Question: What was observed in the imaging?
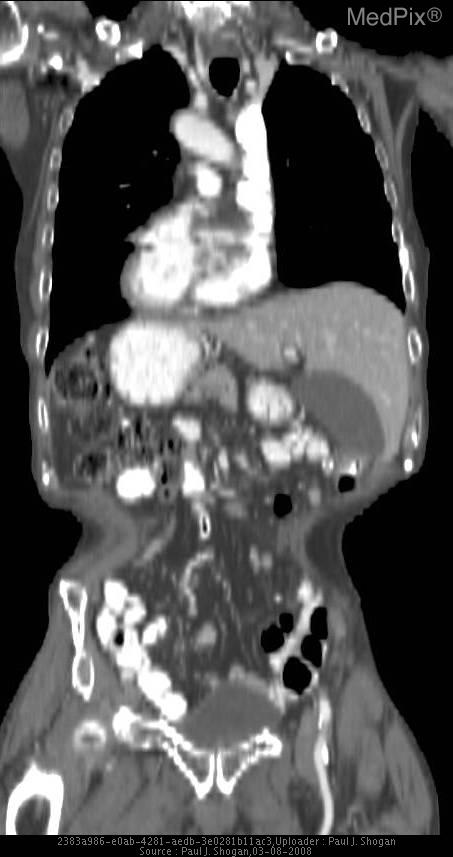
Answer: The imaging shows Chest radiography demonstrates dextrocardia with the cardiac apex pointing to the right.  There is a right-sided aortic arch, associated with slight deviation of the distal trachea to the left.   A loop of bowel projects in the right upper quadrant of the abdomen. The minor fissure is on the left side.  There is no evidence of bronchiectasis.

Contrast enhanced CT at the level of the origin of the great vessels demonstrates mirror-image branching of the great vessels; a left-sided superior vena cava; and a contrast filled esophagus posterior to the trachea.

Contrast enhanced CT at the level of the diaphragm demonstrates reversal of the normal cardiac anatomy.  Note that the cardiac apex and descending aorta are on the right, and the inferior vena cava is on the left side.

Contrast enhanced CT of the upper abdomen show mirror-image anatomy of the viscera.  The liver, gallbladder, and inferior vena cava are all left-sided.  The stomach, spleen, and aorta are right-sided structures.

Contrast enhanced CT at the level of the iliac crests demonstrates a left-sided inferior vena  cava, and a right-sided abdominal aorta.

Maximal Intensity Projection demonstrates the right-sided aortic arch, left-sided superior vena cava, dextrocardia, right-sided contrast filled stomach, and left sided liver, and gallbladder.

Contrast enhanced CT with lung windowing and leveling, demonstrates normal lung parenchyma without evidence of bronchiectasis.  Additionally, mirror-image anatomy is evident with a left-sided minor fissure, the pulmonary outflow tract and aortic root are in reversed position, and the left pulmonary artery is seen crossing the mediastinum anterior to the esophagus and left main bronchi. Maximal Intensity Projection demonstrates the right-sided aortic arch, left-sided superior vena cava, dextrocardia, right-sided contrast filled stomach, and left sided liver, and gallbladder..